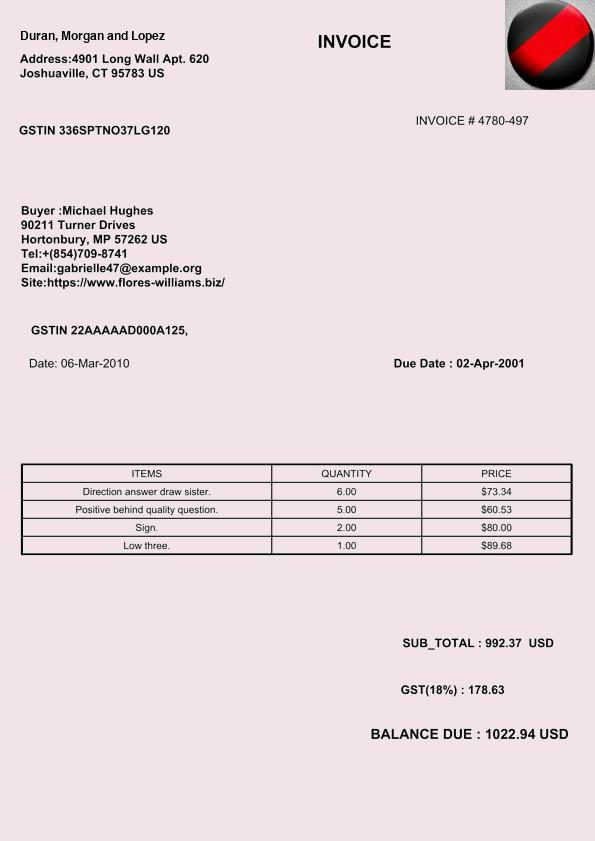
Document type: Invoice